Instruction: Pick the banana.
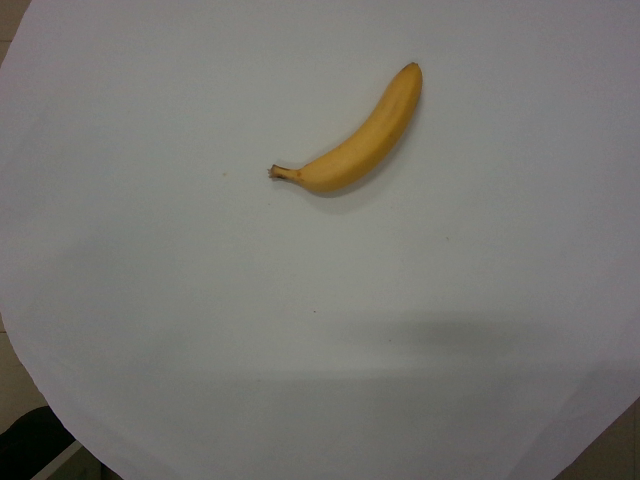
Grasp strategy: vertical